Question: What is the filing due date as per the document?
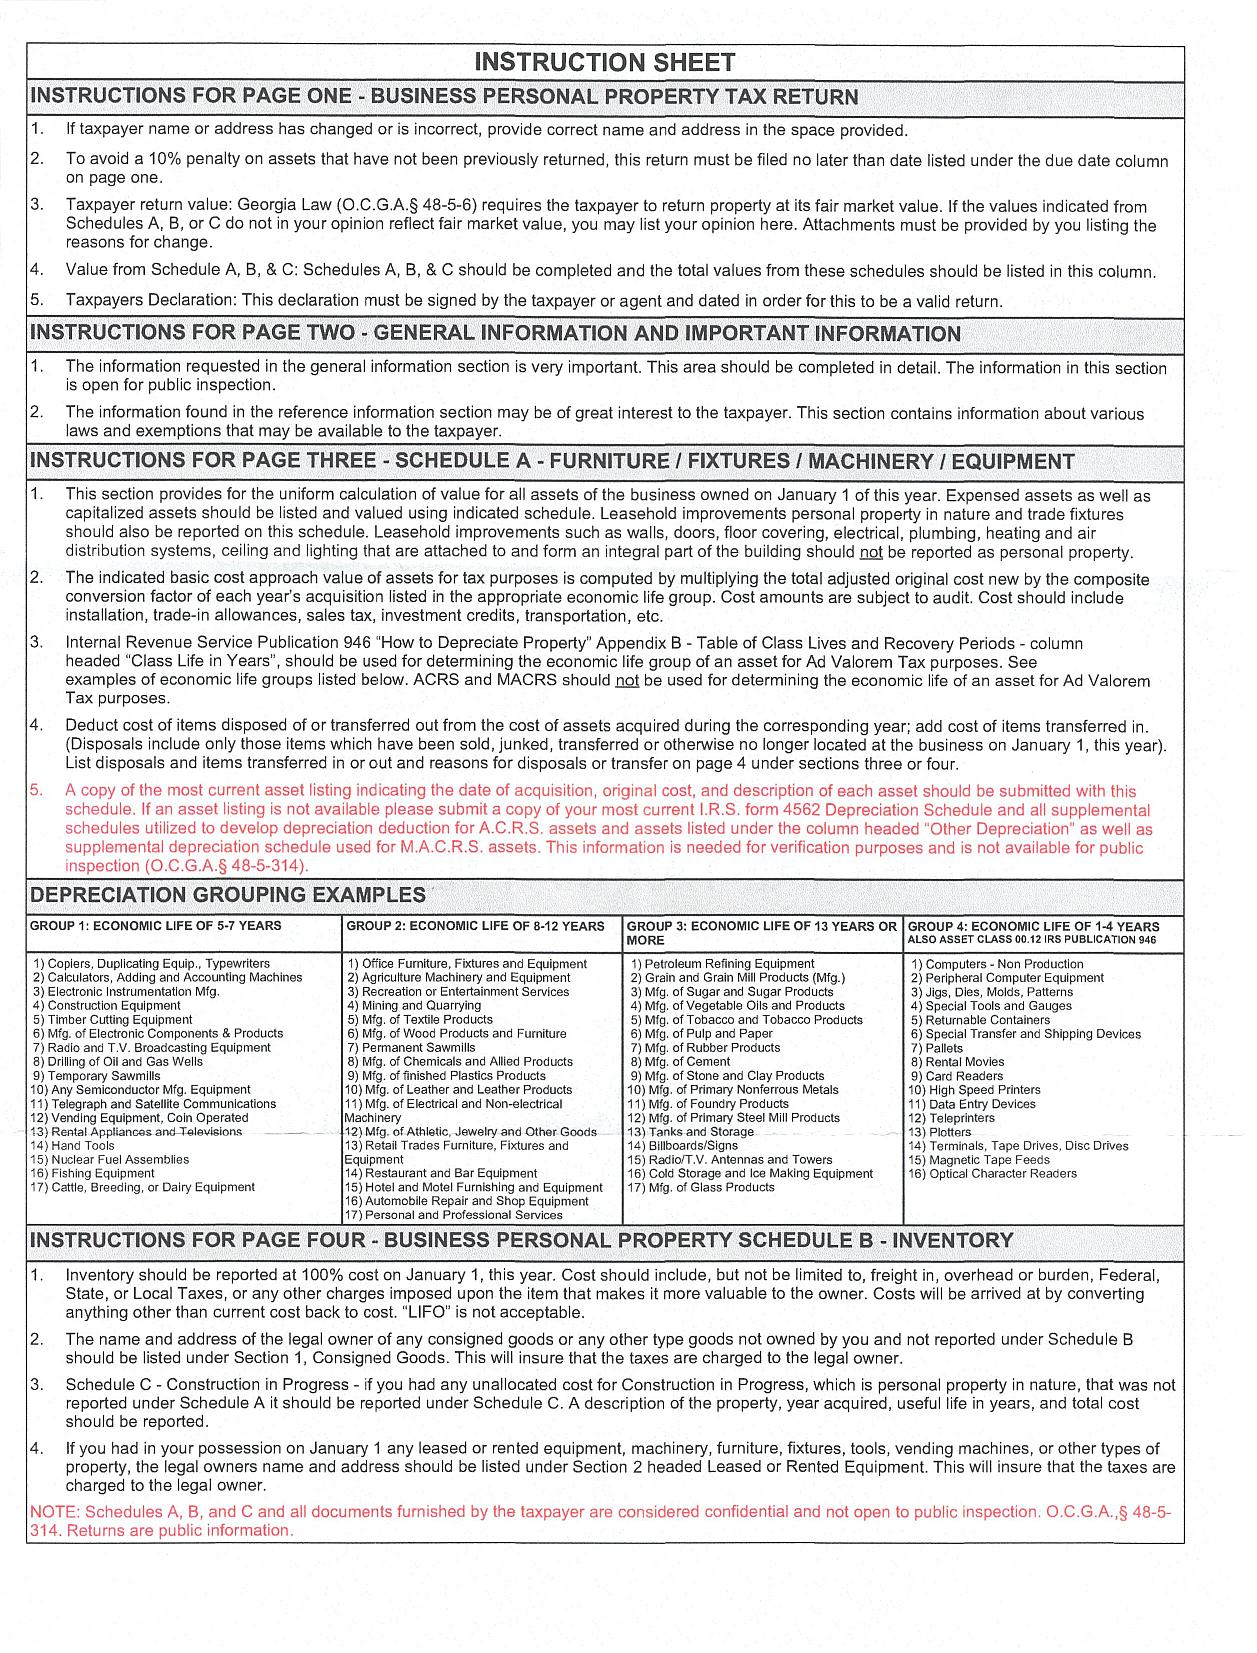
Answer: "this return must be filed no later than date listed under the due date column on page one"